Question: What might the diagnosis be?
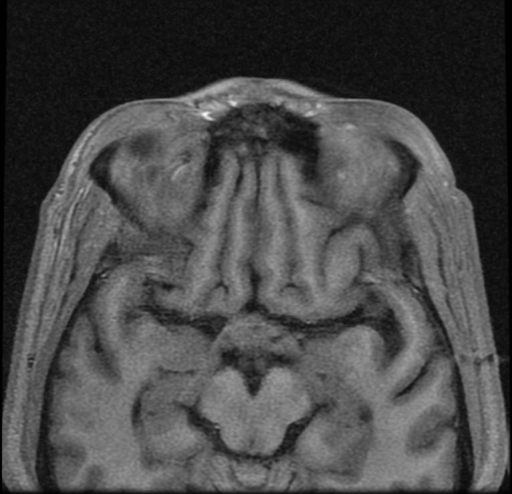
Answer: The possible diagnosis includes DDx for cyst with mural nodule:
Hemangioblastoma (cerebellar hemisphere)
Juvenile Pilocytic astrocytoma (pediatric)
Pilocystic Xanthoastrocytoma.